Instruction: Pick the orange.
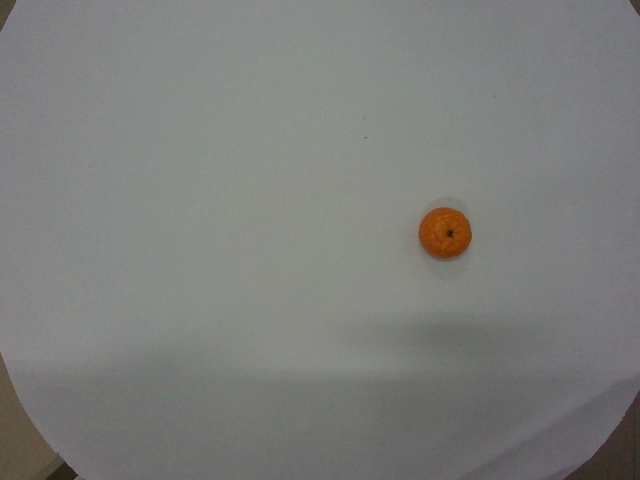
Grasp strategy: vertical